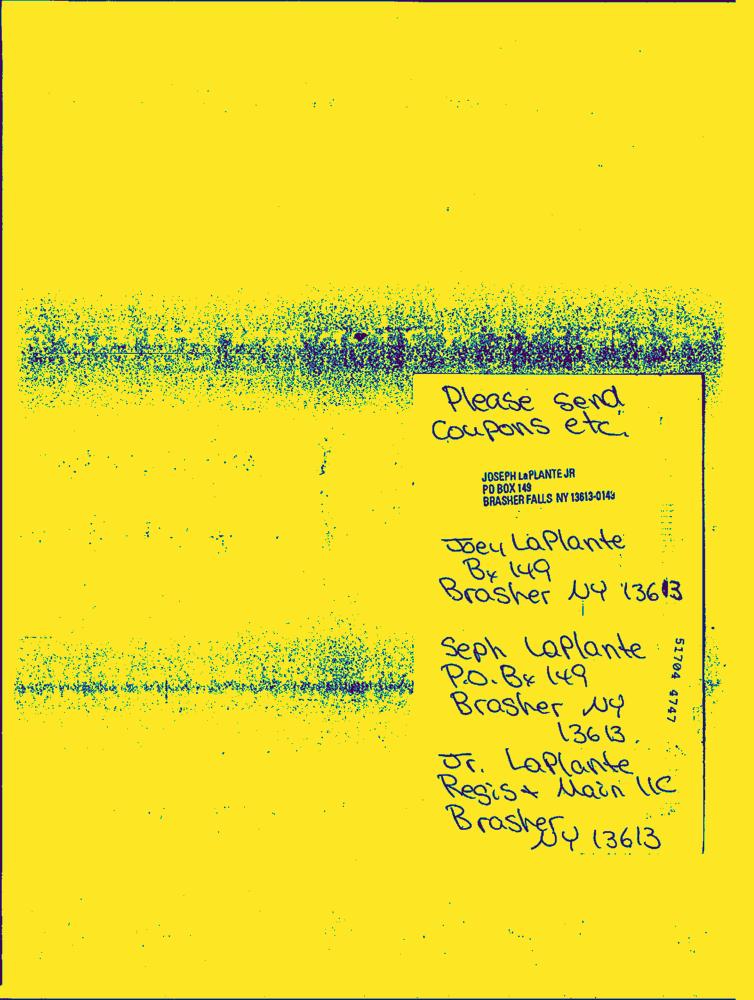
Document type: Hand-Written